Question: What tax district, tax-rate area, or tax area code is specified in the document?
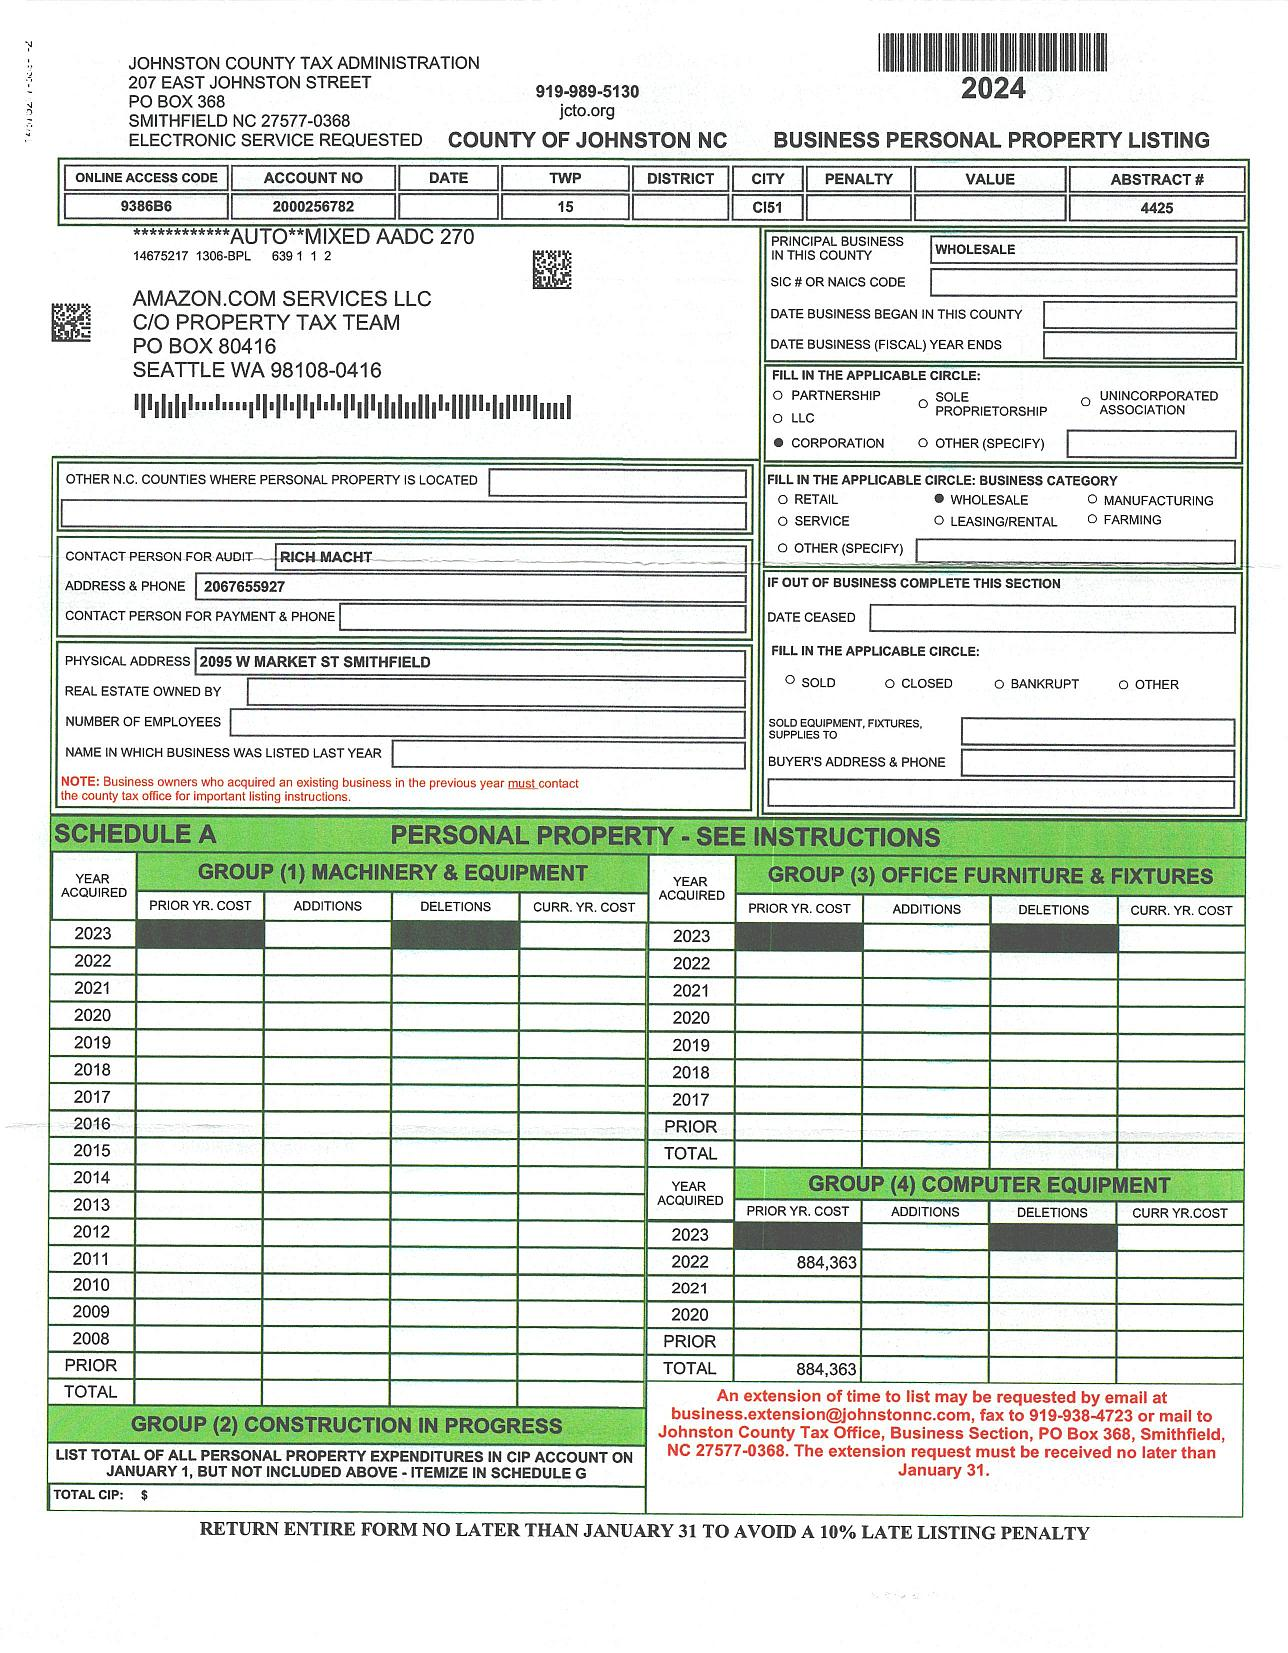
Answer: "CI51"